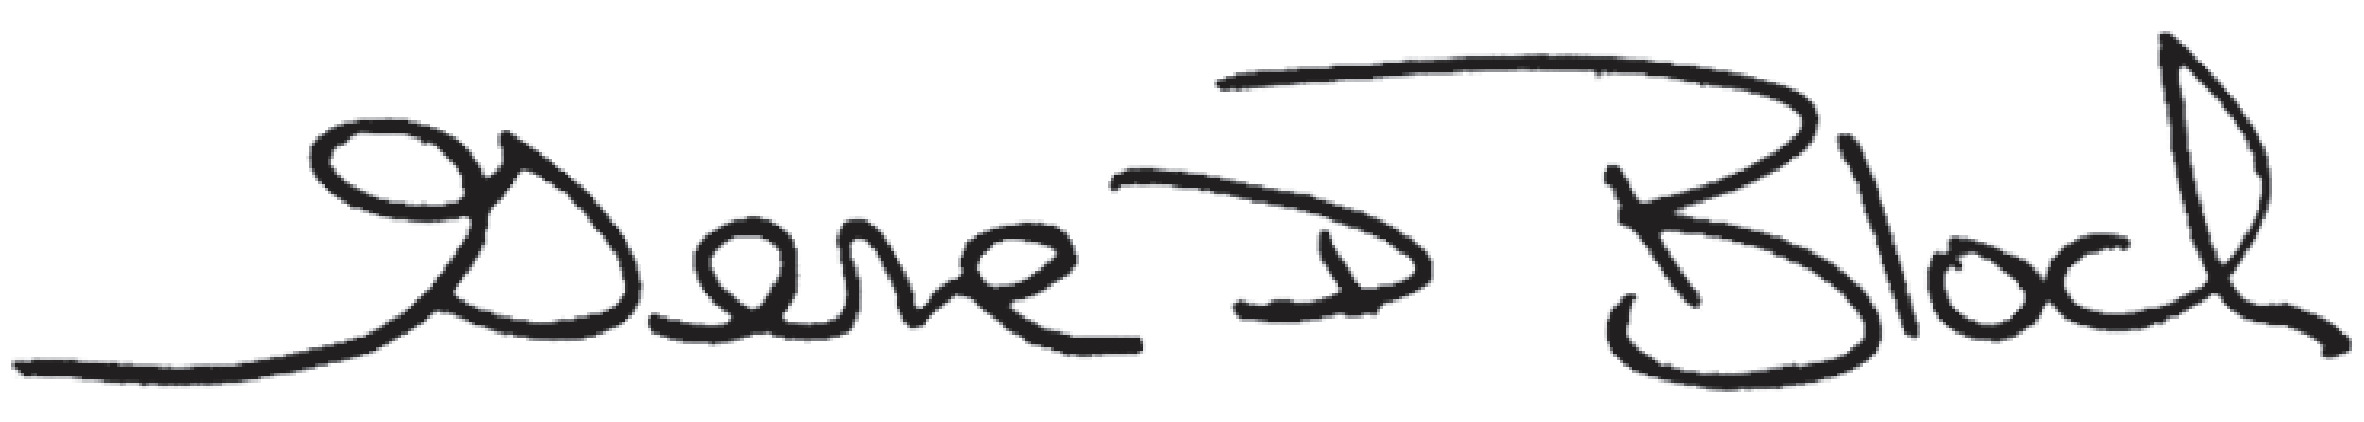
Signature of: gene d block